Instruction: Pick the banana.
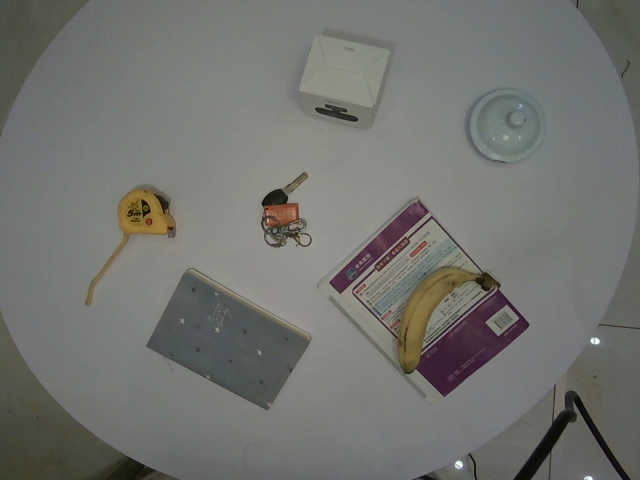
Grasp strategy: vertical